Question: Talk about the condition:
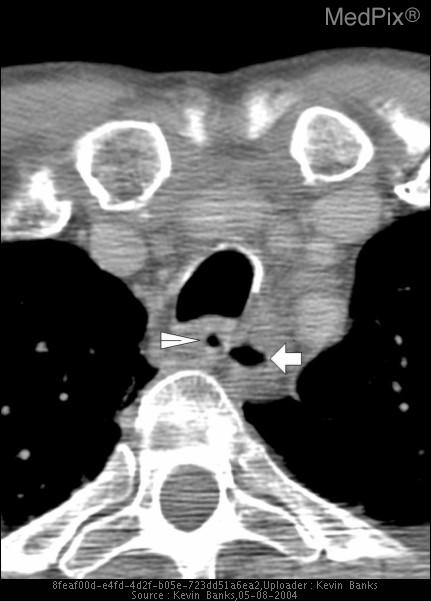
Answer: The disease is discussed as: Killian-Jamieson diverticula (also termed "proximal lateral cervical esophageal diverticula" or "lateral diverticula from the pharyngoesophageal junction area") are outpouchings from the lateral wall of the proximal cervical esophagus. These diverticula protrude through a muscular gap in the anterolateral wall of the cervical esophagus below the cricopharyngeus muscle and lateral to the longitudinal muscle of the esophagus just below its insertion on the cricoid cartilage. This gap should be differentiated from the muscular gap in the posterior portion of the cricopharyngeus, the site of development of a Zenker's diverticulum.

Both Zenker's diverticulum and Killian-Jamieson diverticula occur at locations of anatomic weakness in the hypopharynx or cervical esophagus near the cricopharyngeus muscle. In contrast to the Killian-Jamieson diverticulum, a Zenker's diverticulum originates on the posterior wall of the pharyngoesophageal segment in a midline area of weakness just above the cricopharyngeus.  On pharyngoesophagography, it is seen lying posterior to the cervical esophagus on lateral images and in the midline on frontal images. In contrast, the Killian-Jamieson diverticulum is seen lying lateral to the cervical esophagus on frontal images and overlapping the anterior wall of the cervical esophagus on lateral images.

The diagnosis of either type of diverticulum is based primarily on the radiographic findings rather than on endoscopy. While endoscopy may identify the opening of a either type of diverticulum, its location in relation to the cricopharyngeus muscle is best seen when passage of the barium bolus outlines the protruding cricopharyngeus. The size of the sac and the relationship of the sac to the cervical esophagus are also best evaluated on barium studies. Therefore, the two forms of diverticula can be differentiated on the based upon the radiographic findings.

Studies indicate that Killian-Jamieson diverticula are less common and considerably smaller than Zenker's diverticulum. They are also less likely to cause symptoms or be associated with gastroesophageal reflux than are Zenker's diverticula.